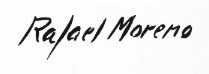
Signature of: rafael moreno pecino